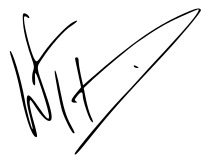
Signature of: nikos dendias